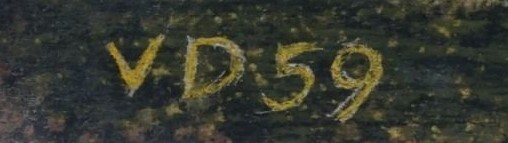
Signature of: viktor dobrovolný